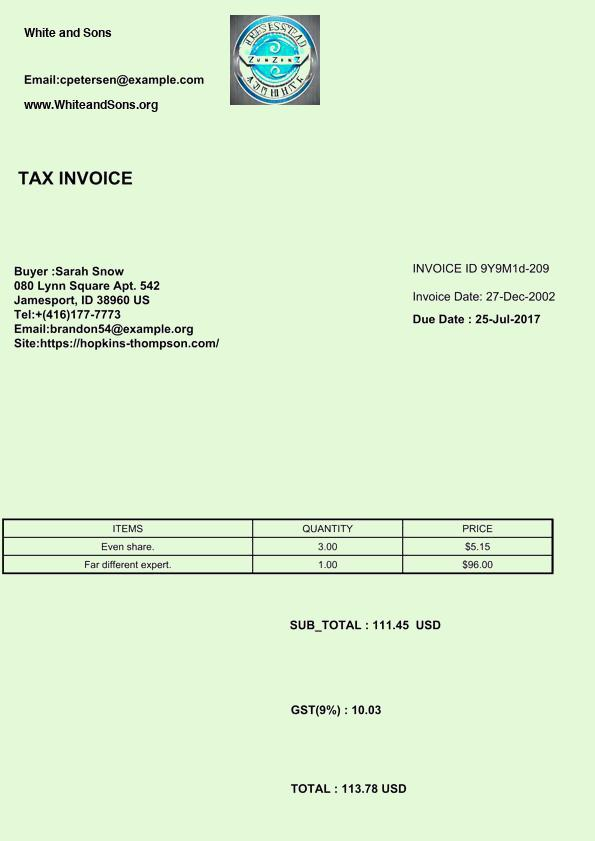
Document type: Invoice